Question: What type of tax is indicated in the document, personal property or real estate?
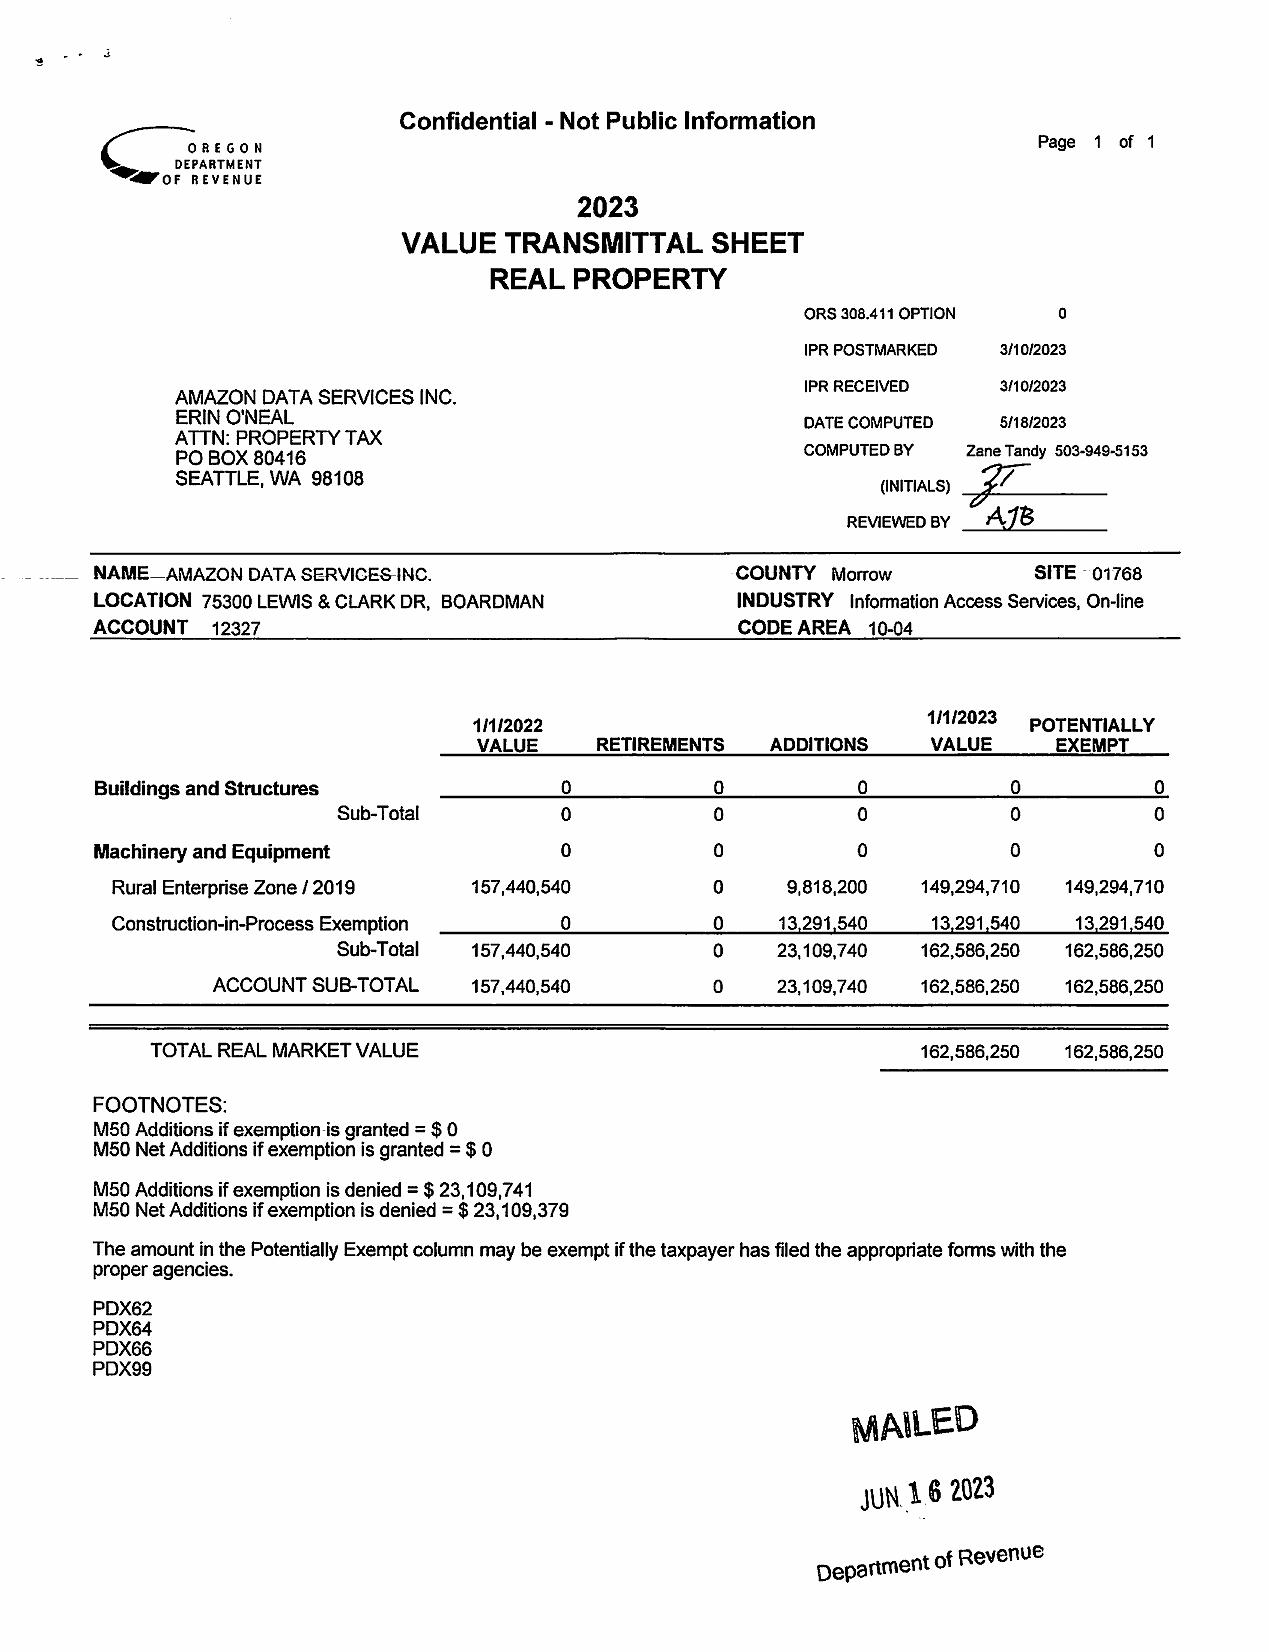
Answer: "Real Estate Tax"